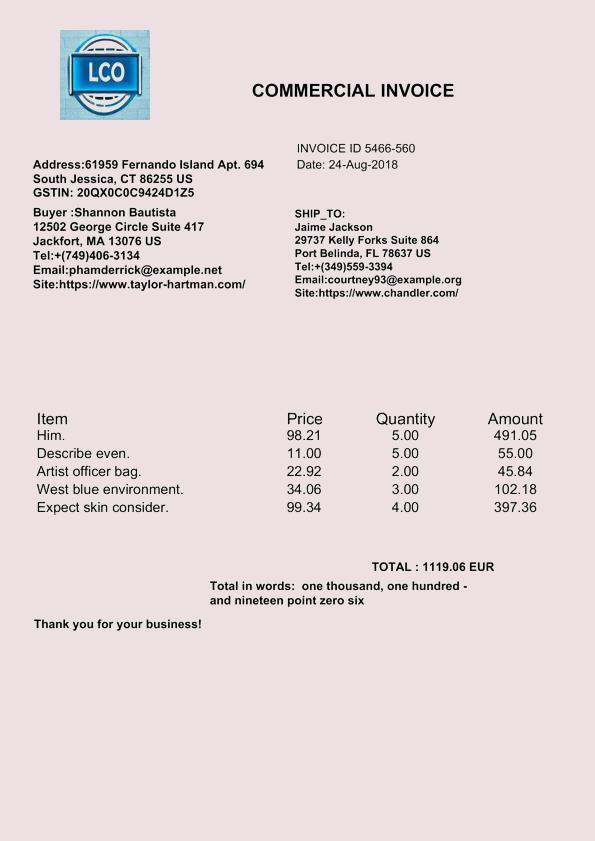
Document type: Invoice